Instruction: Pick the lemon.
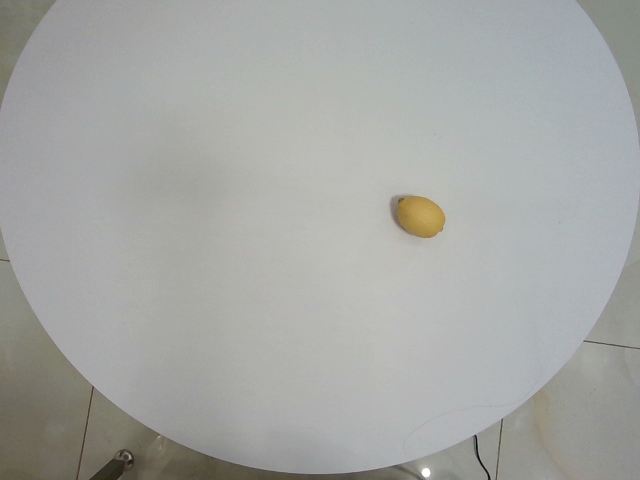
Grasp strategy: vertical